Question: What is the address or location of the property listed in the document?
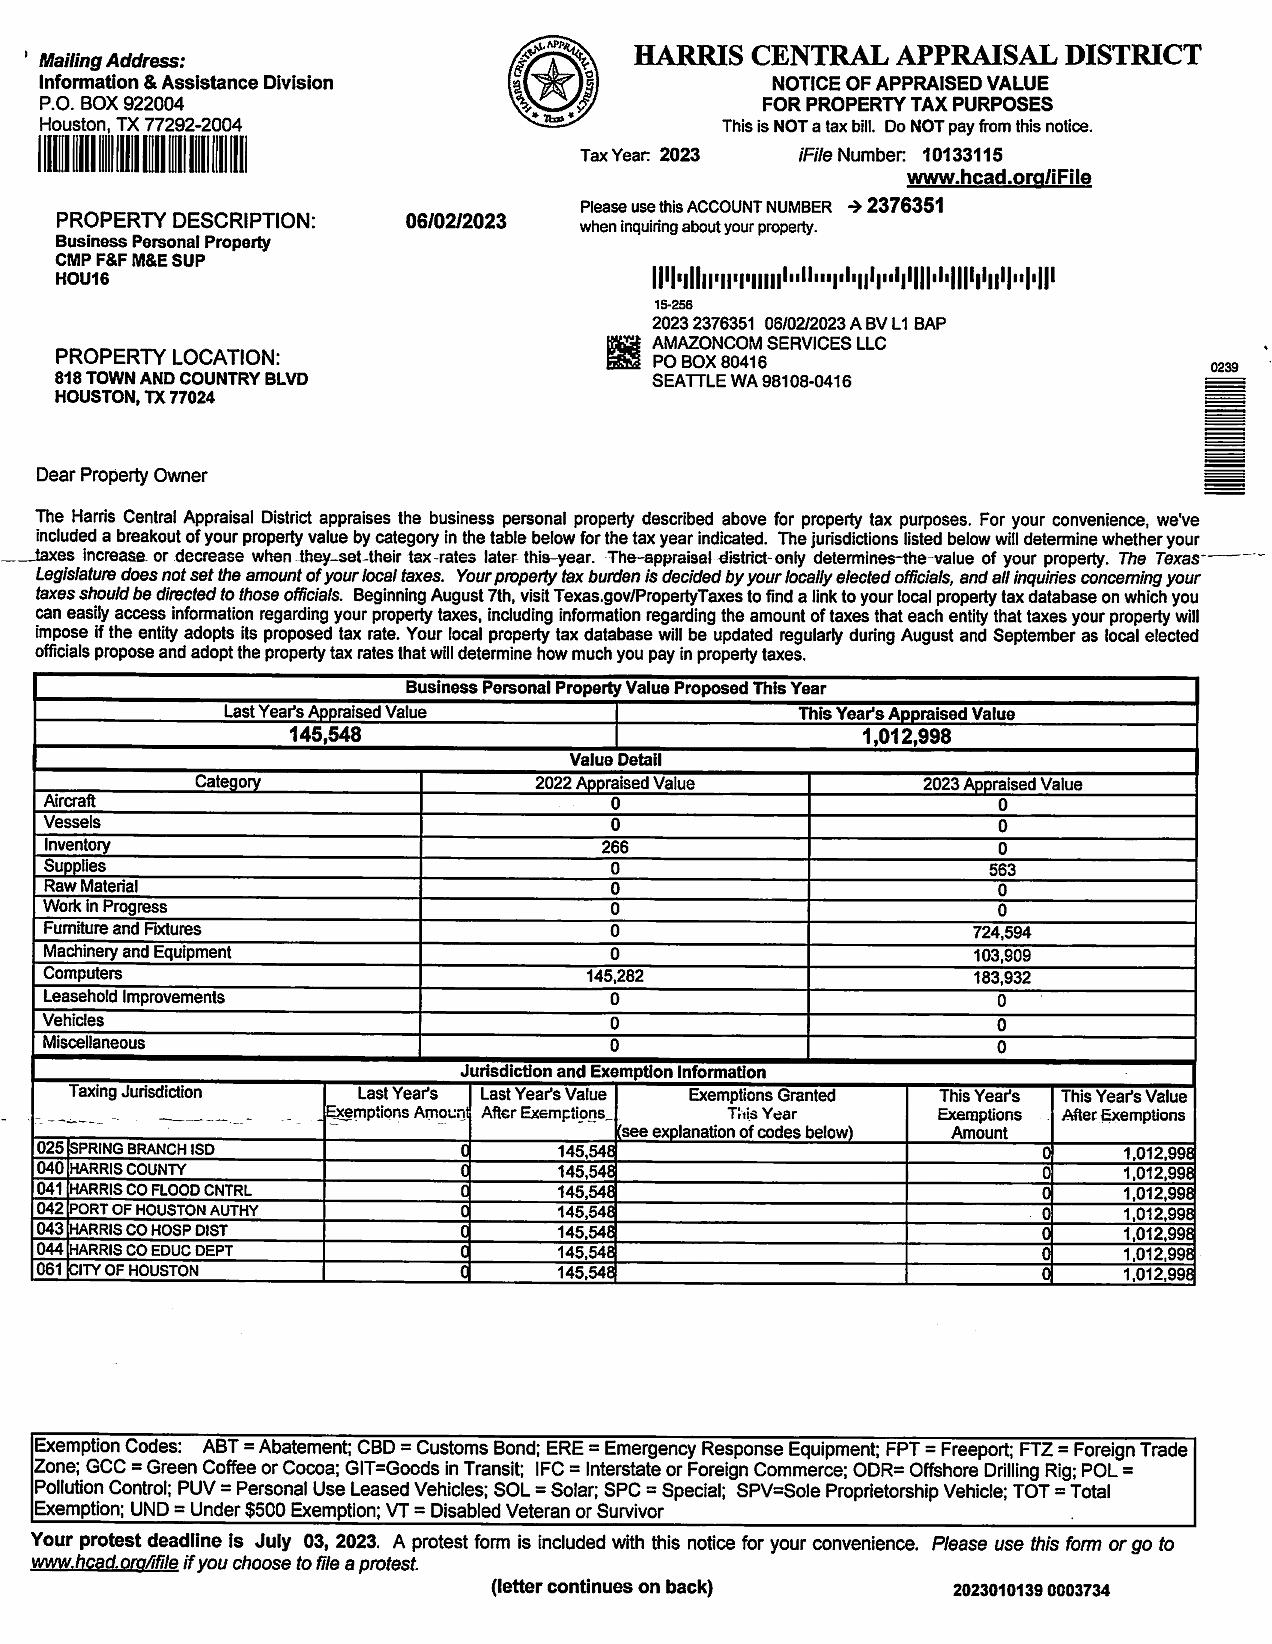
Answer: "818 TOWN AND COUNTRY BLVD HOUSTON, TX 77024"